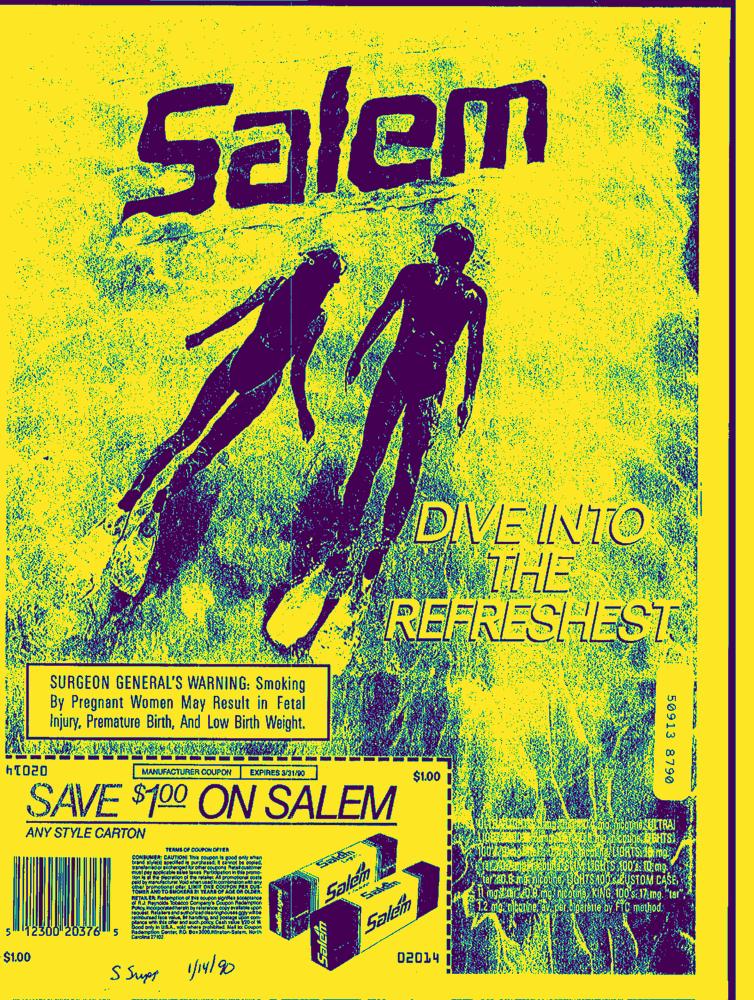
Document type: AD